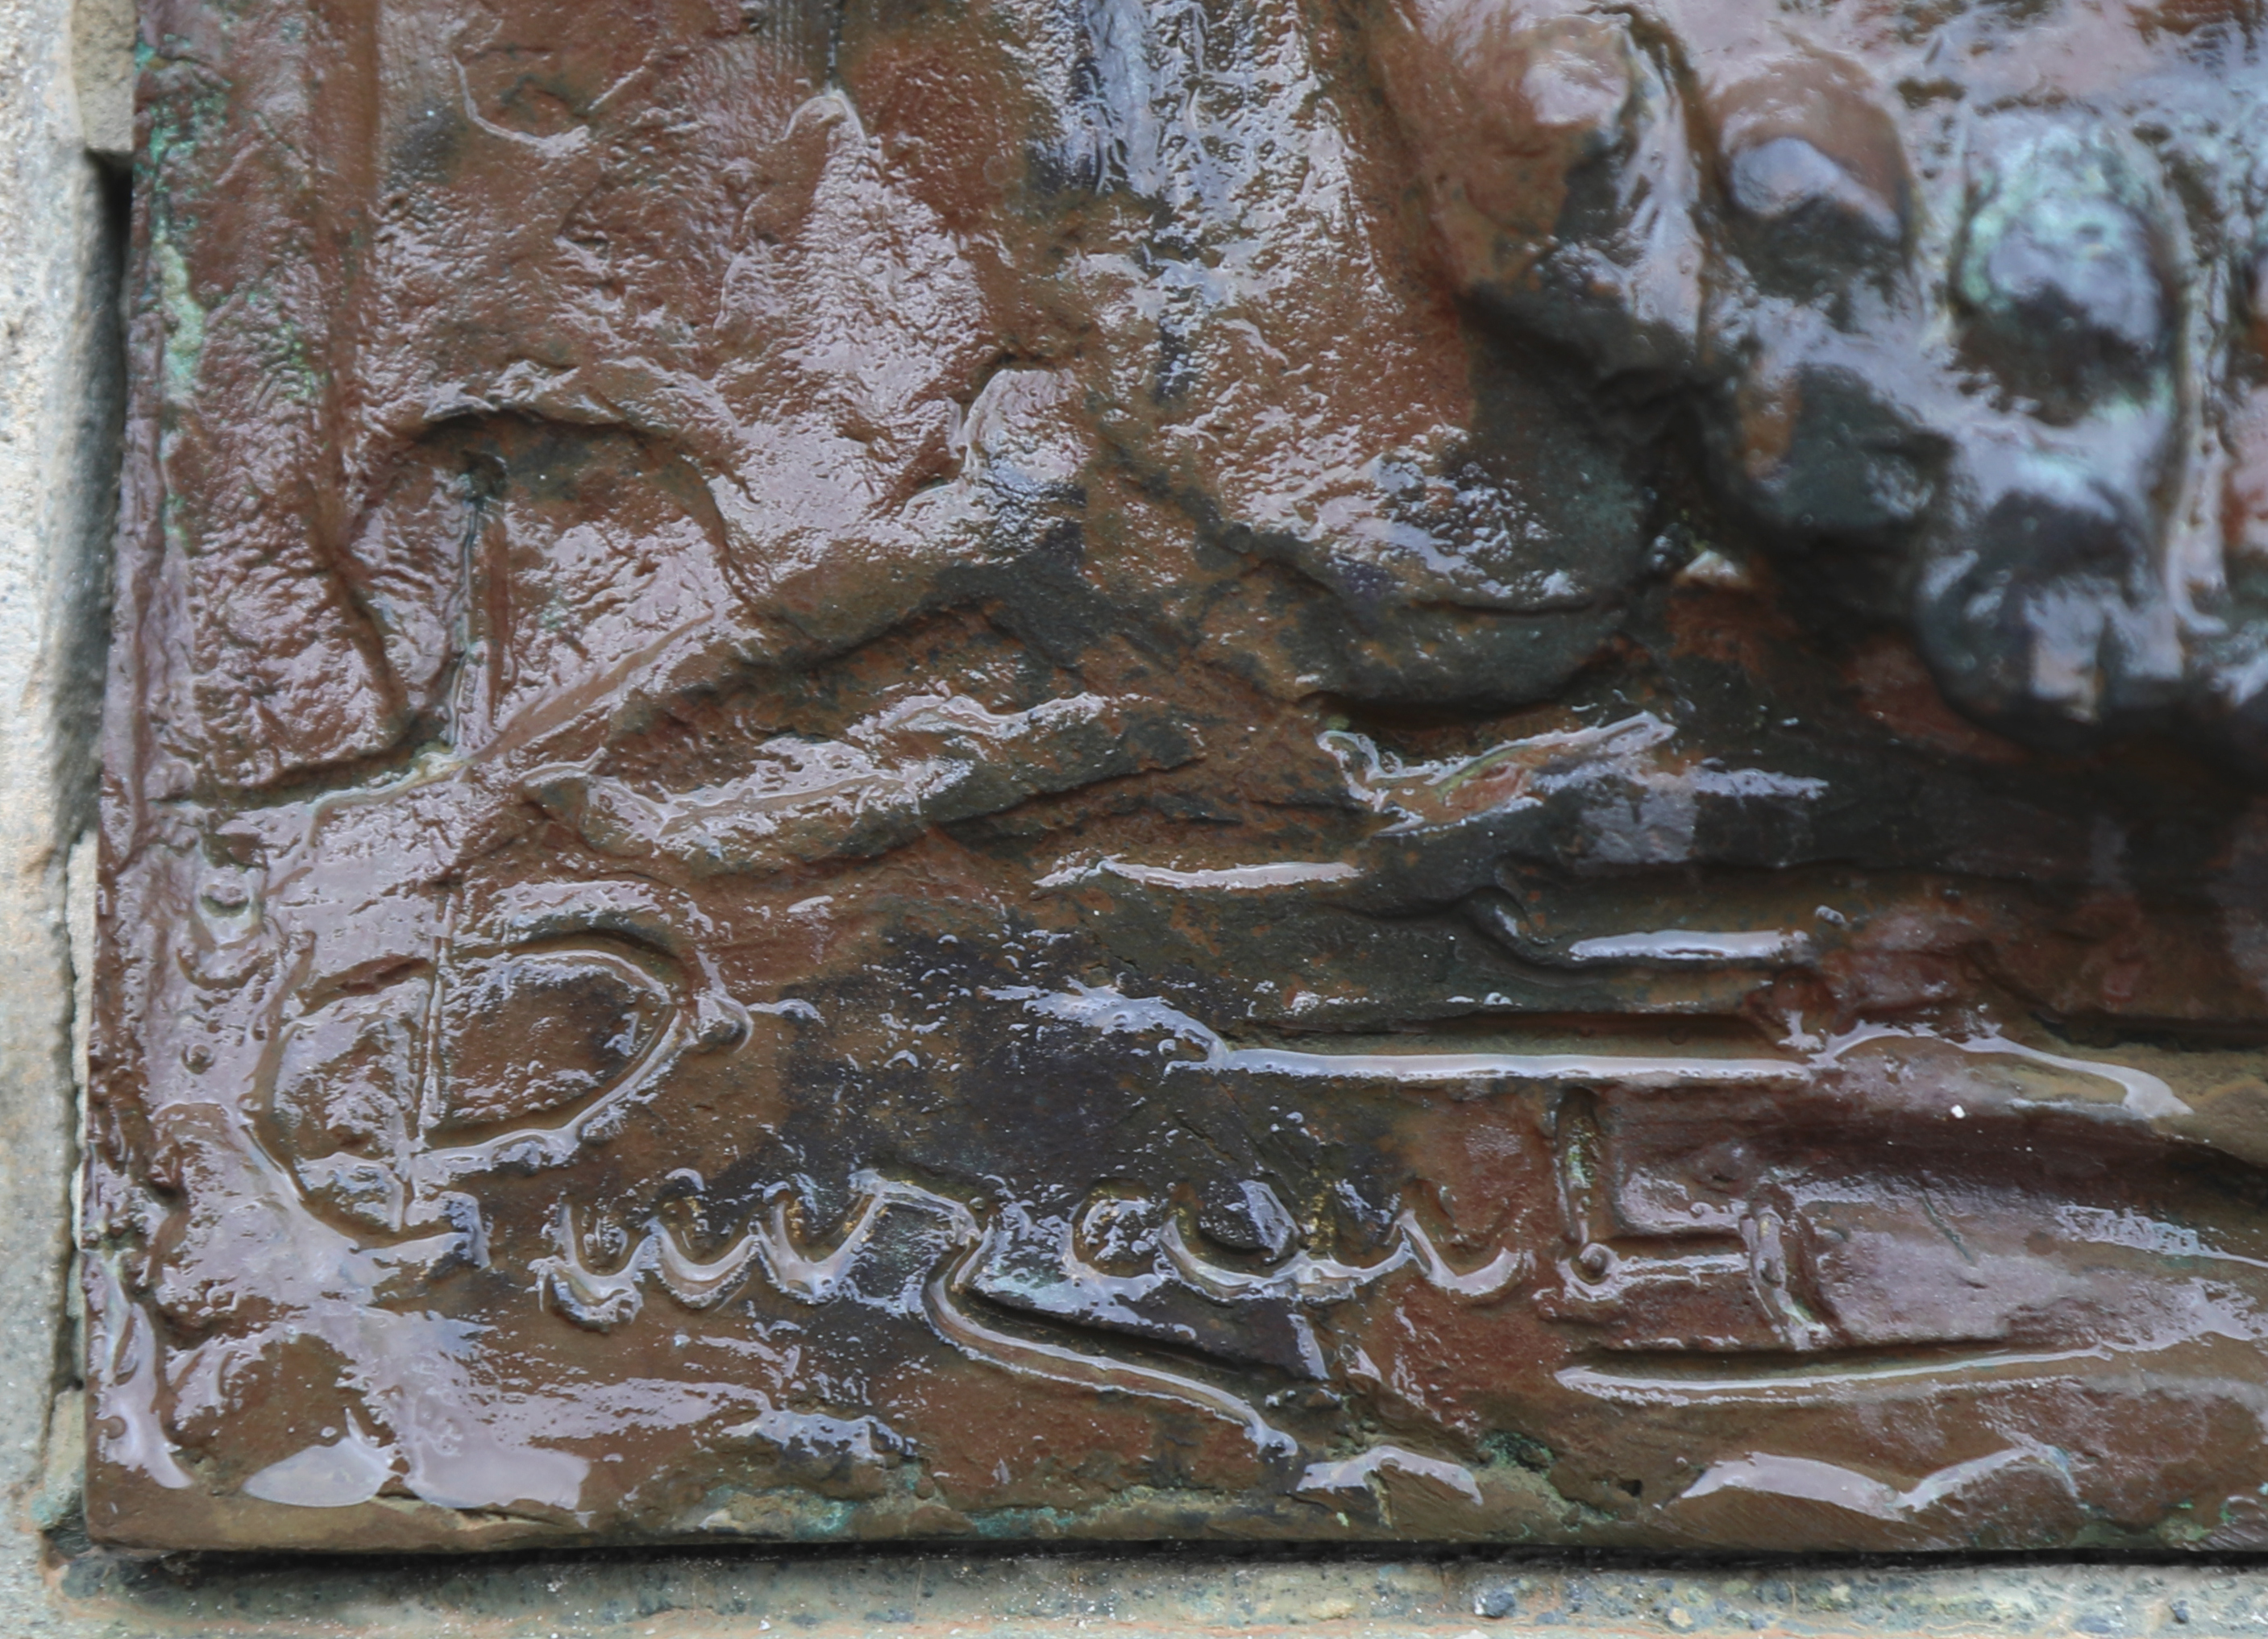
Signature of: umberto pinzauti